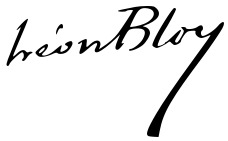
Signature of: léon bloy